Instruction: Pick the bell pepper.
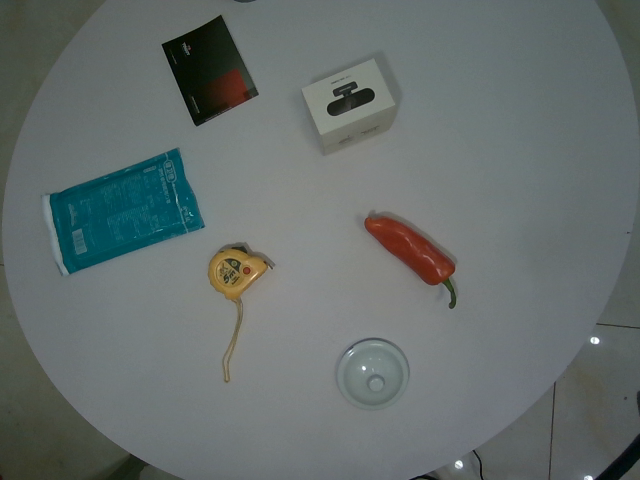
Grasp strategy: vertical